Question: What is the potential diagnosis?
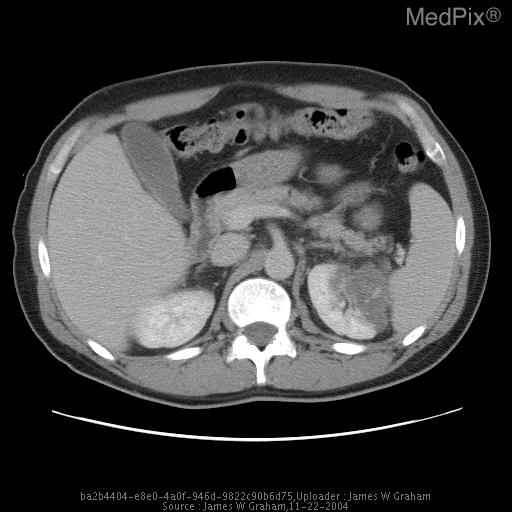
Answer: The possible diagnosis includes Initial appearance of the kidney:
Pyelonephritis
Renal infarct
Renal neoplasm (RCC, AML), possibly with acute hemorrhage

For renal artery changes:
Atherosclerotic disease
Fibromuscular dysplasia
Vasculitis
Trauma.